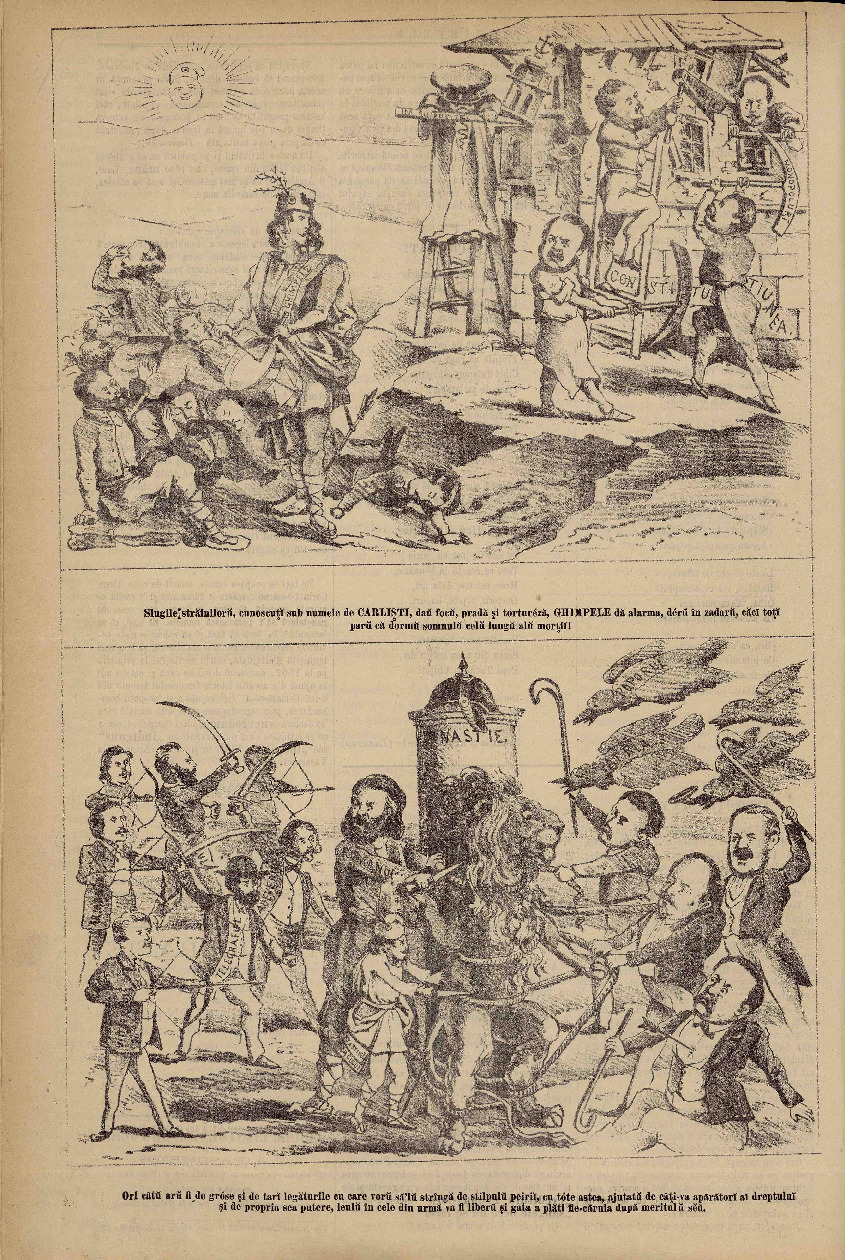
Signature of: martina castells ballespí 3